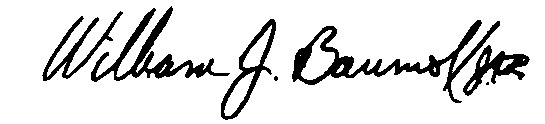
Signature of: william baumol